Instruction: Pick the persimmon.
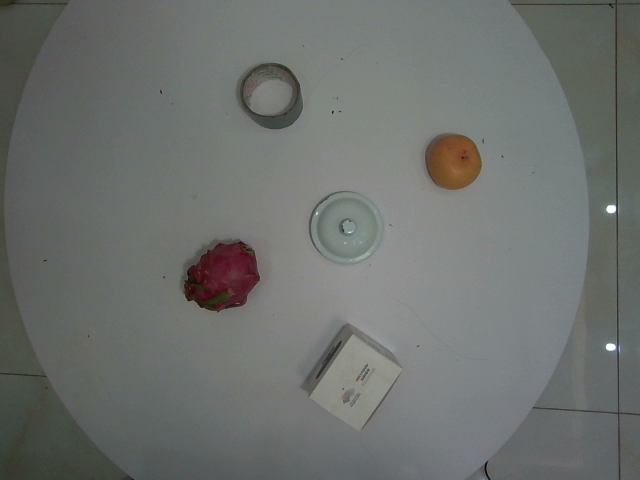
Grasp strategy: vertical